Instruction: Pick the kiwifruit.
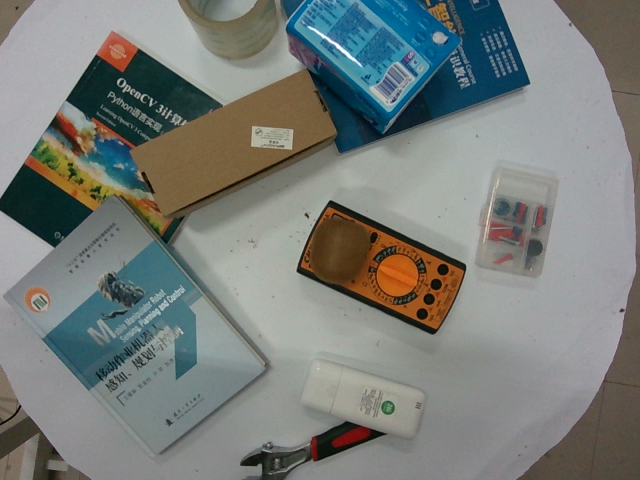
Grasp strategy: vertical